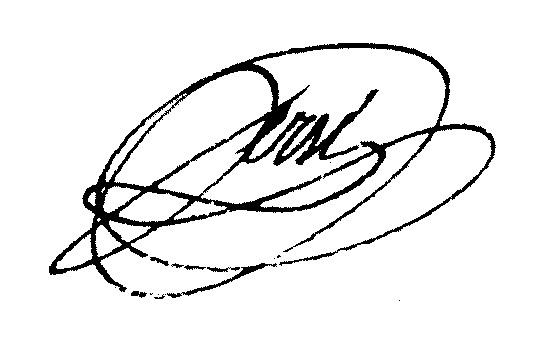
Signature of: françois antoine nicolas jersé